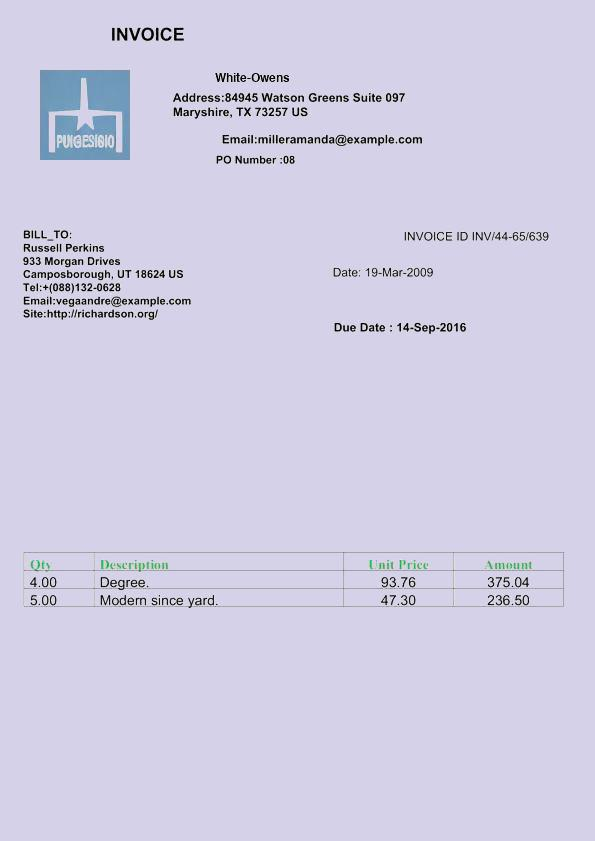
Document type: Invoice